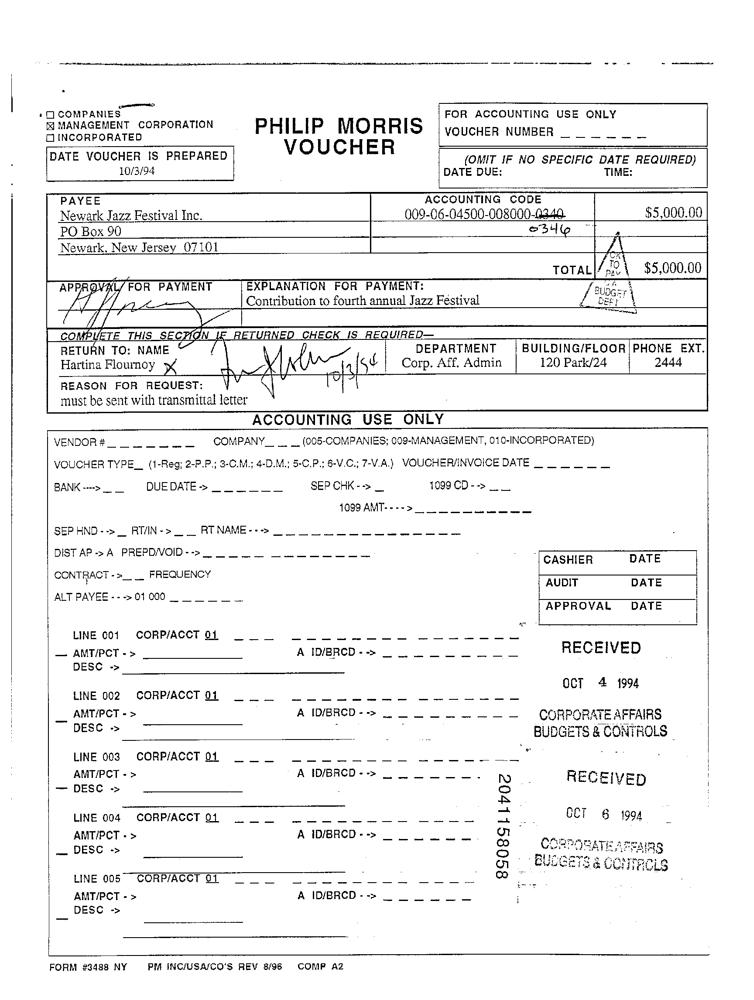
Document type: Invoice